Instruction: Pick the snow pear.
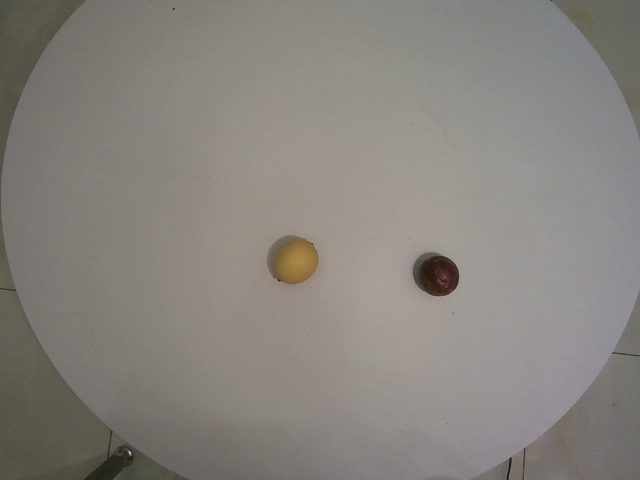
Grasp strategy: vertical